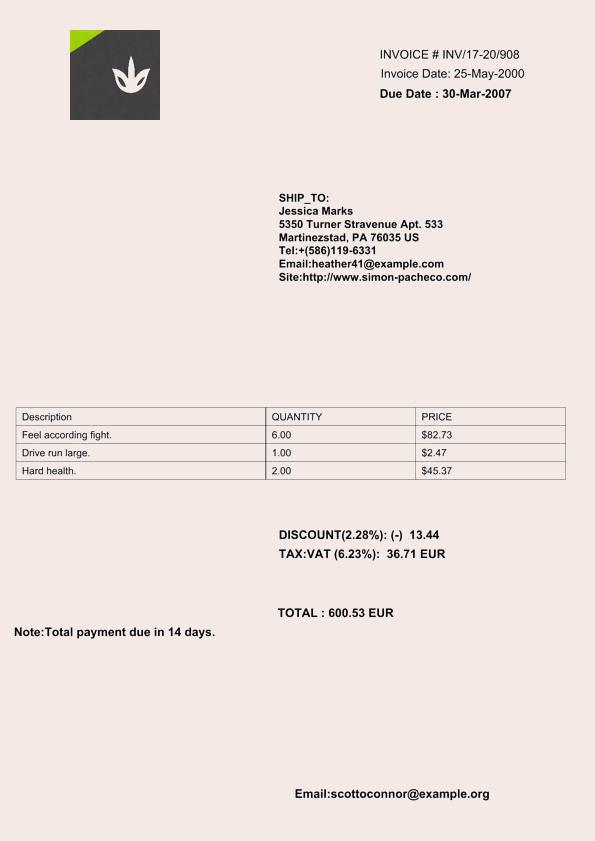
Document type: Invoice